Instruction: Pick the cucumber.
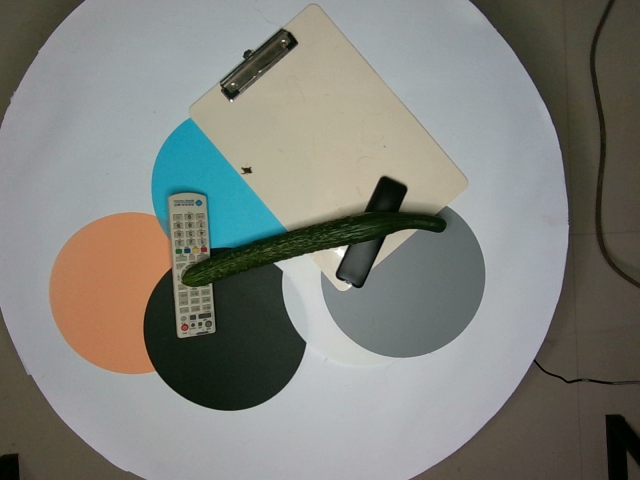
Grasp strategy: vertical